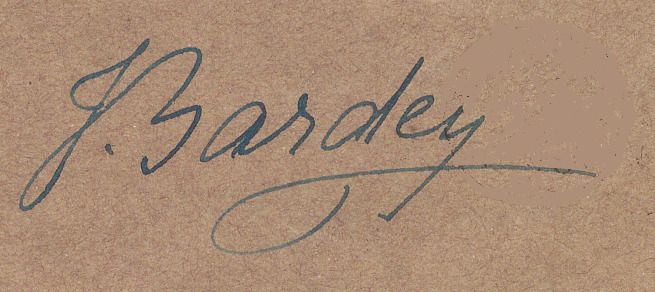
Signature of: jeanne bardey